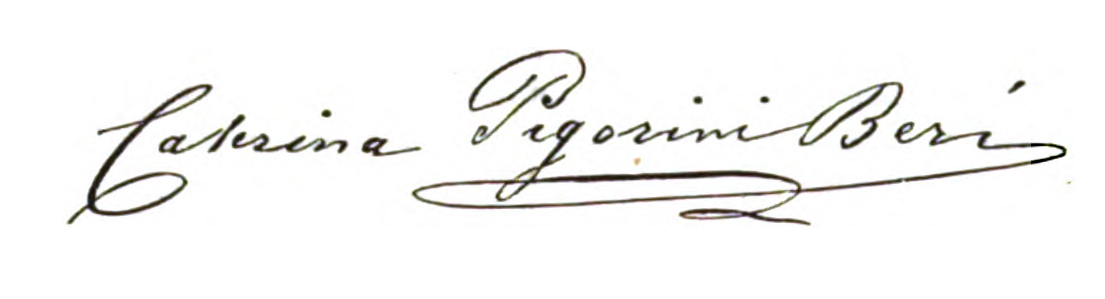
Signature of: caterina pigorini beri